Extract the amount written in words, the amount in digits, the name of the payee, the date on the cheque, and the bank's name from the image.
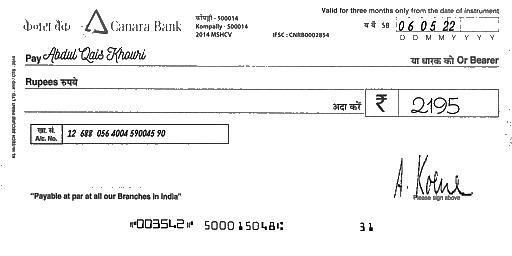
amt_in_words:
amt_in_figures: 2195
payee_name: Abdul Qais Khouri
bank_name: Canara Bank
cheque_date: 06/05/22